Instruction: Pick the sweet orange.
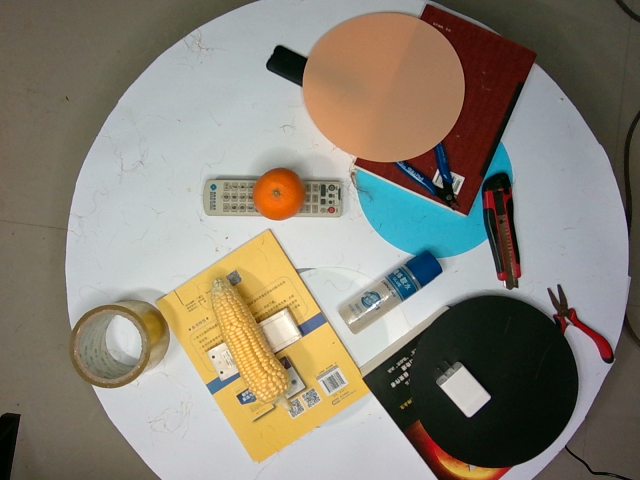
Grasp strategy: vertical